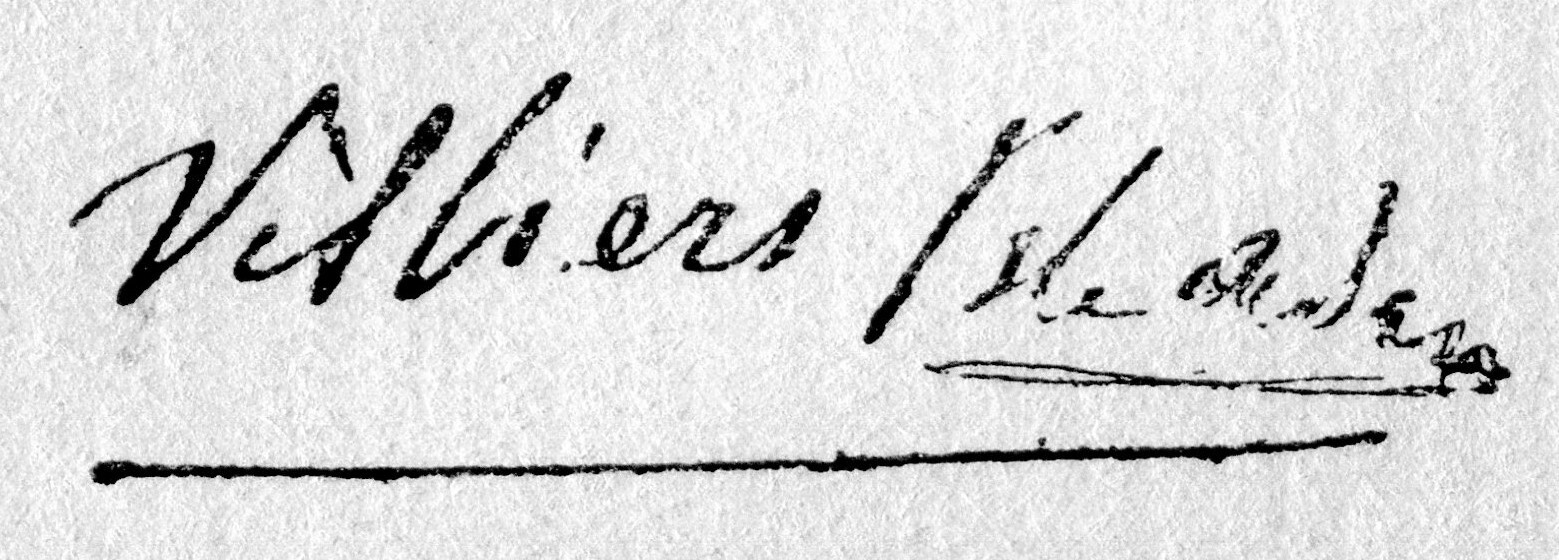
Signature of: auguste villiers de l isle adam